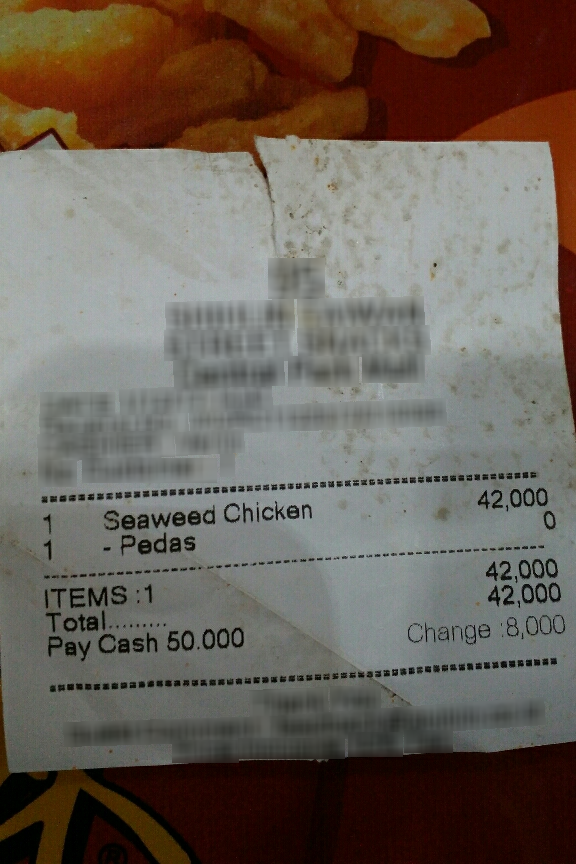
Number of items: 6
Subtotal: 42,000
Total: 42,000
OCR text regions:
text: 42,000
text: Total.
text: ITEMS:
text: 1
text: Pay Cash
text: 50.000
text: Change :
text: 8,000
text: 1
text: Seaweed
text: Chicken
text: 42,000
text: 1
text: -
text: Pedas
text: 0
text: 42,000